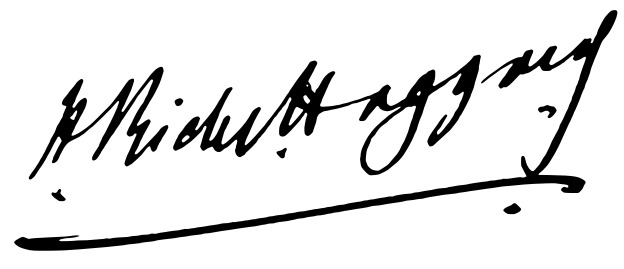
Signature of: h rider haggard